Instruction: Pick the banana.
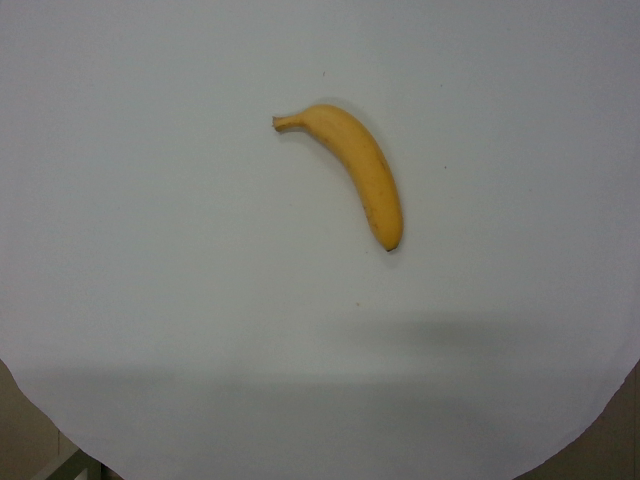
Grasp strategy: vertical